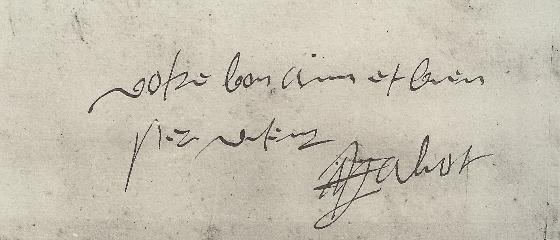
Signature of: galiot de genouillac